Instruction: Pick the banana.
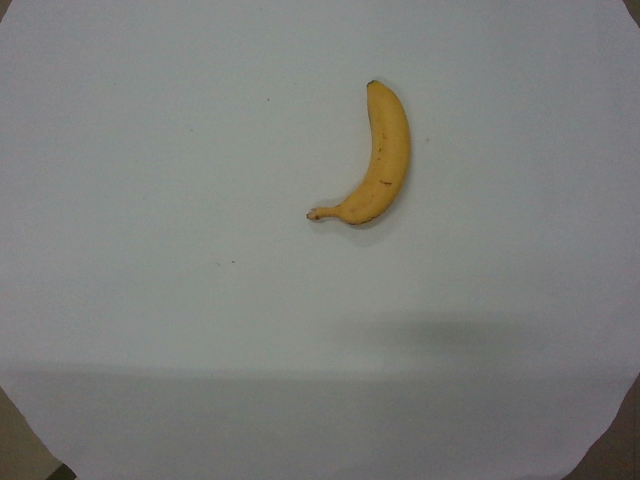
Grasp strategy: vertical